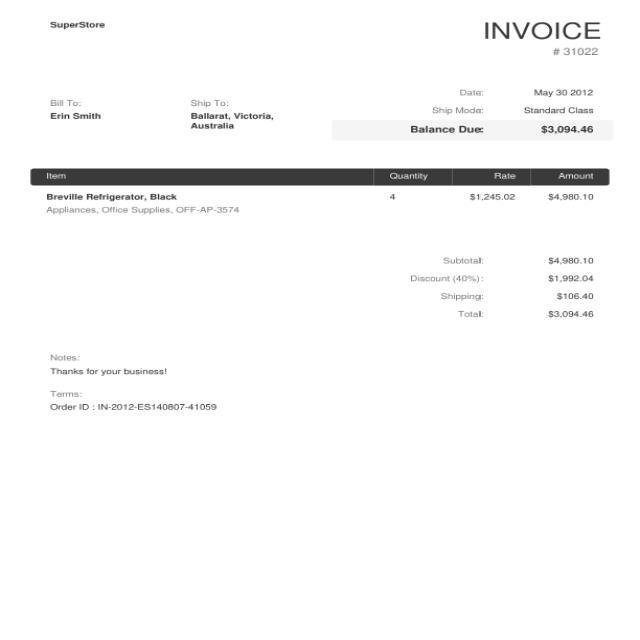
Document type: Invoice